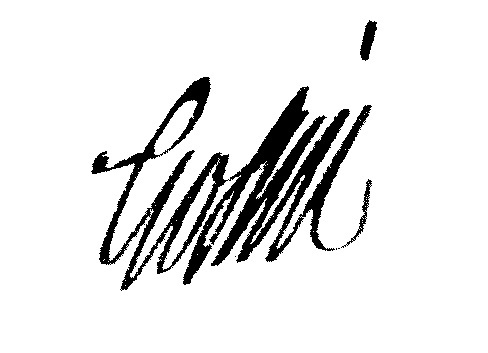
Signature of: pierre françois gossin